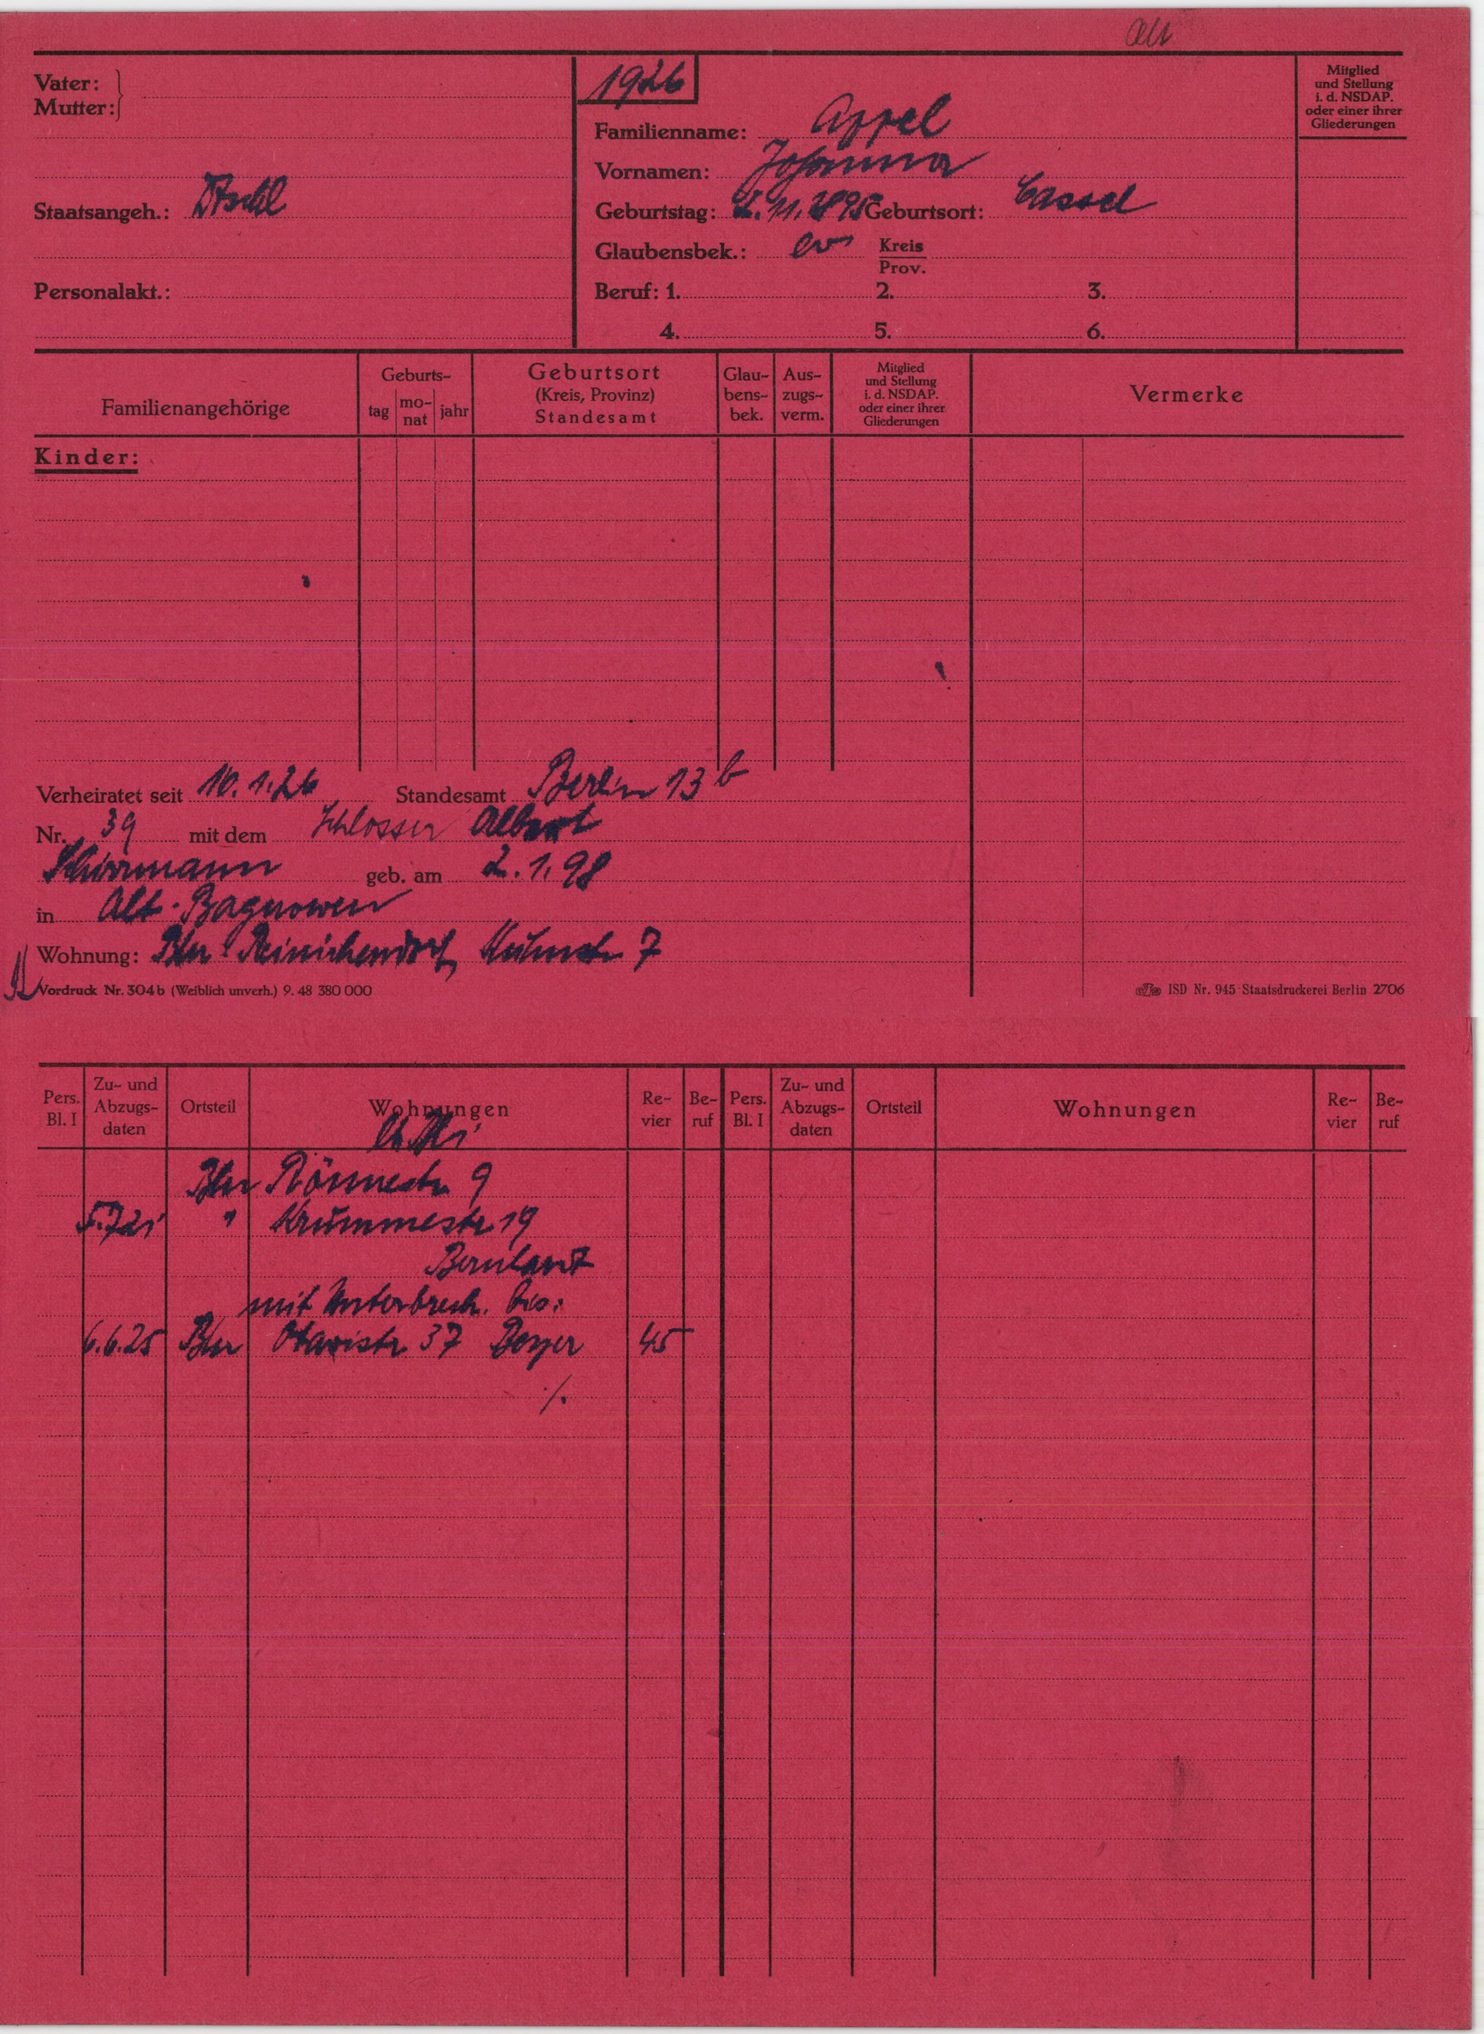
Appel